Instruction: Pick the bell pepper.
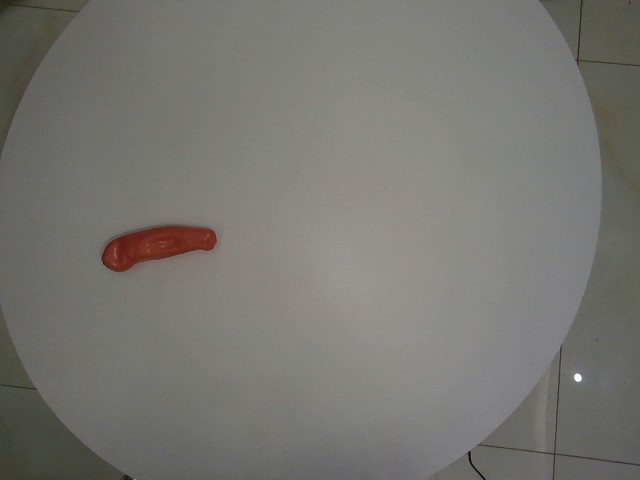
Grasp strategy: vertical